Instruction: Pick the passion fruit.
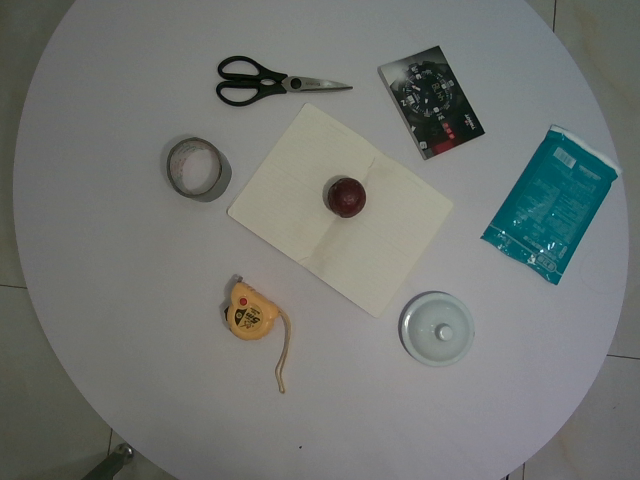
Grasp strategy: vertical